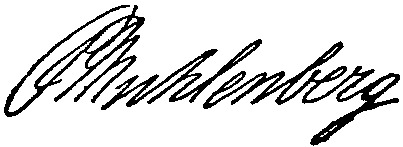
Signature of: peter muhlenberg